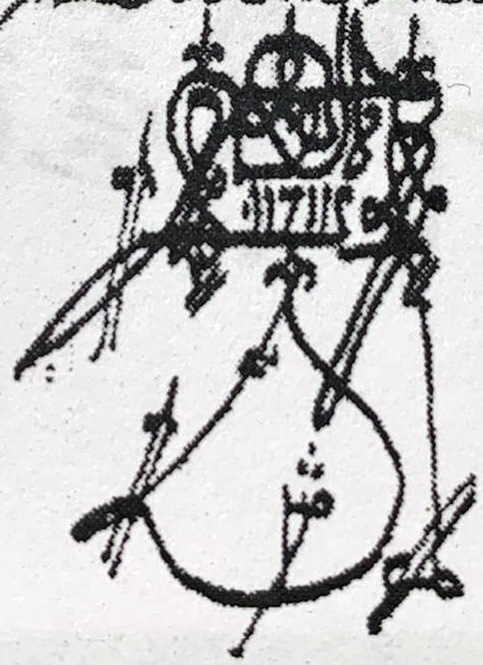
Signature of: ḥayim modaʻi